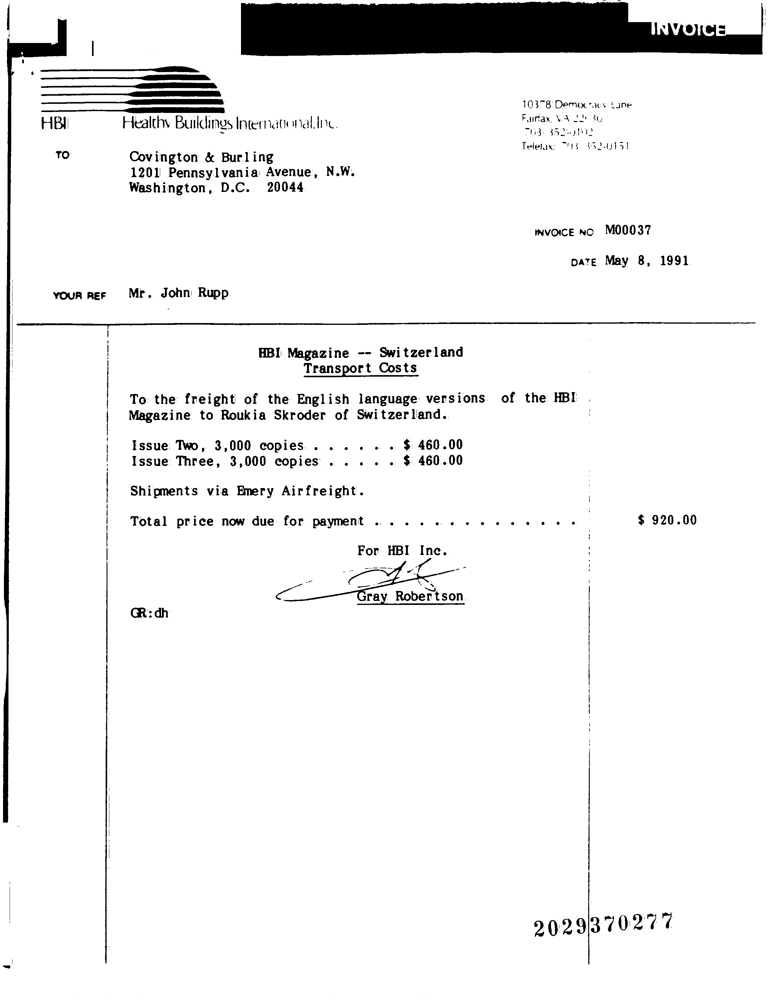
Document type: Invoice